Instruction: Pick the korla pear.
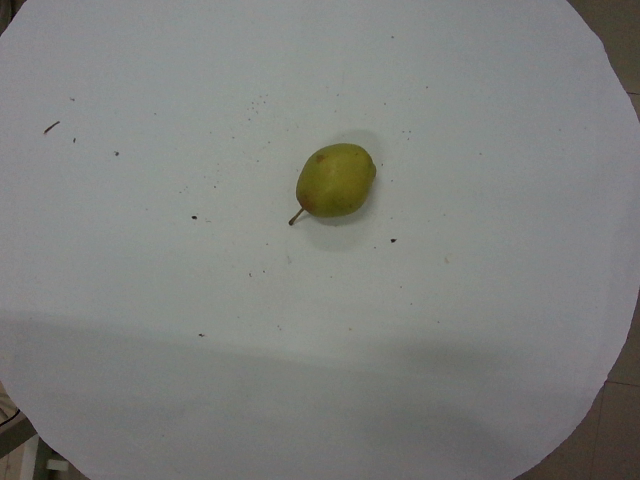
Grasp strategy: vertical